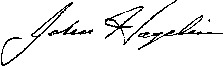
Signature of: john hagelin